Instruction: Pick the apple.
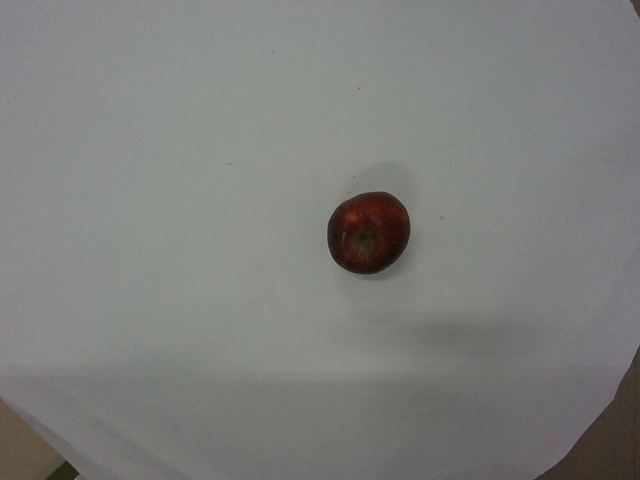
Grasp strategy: vertical